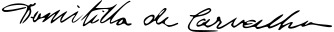
Signature of: domitilla hormizinda miranda de carvalho